Question: Talk about the condition:
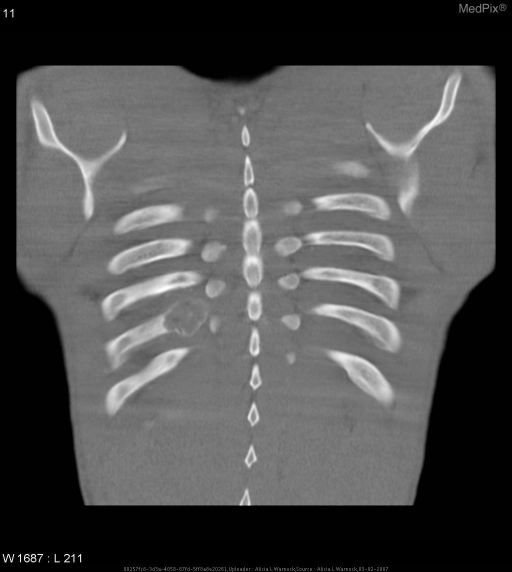
Answer: The disease is discussed as: The following list describes some familiar features tumors of the chondro-osseous origin, with mean age of presentation, most common anatomic location, likely radiographic findings, and histologic correlation given for each tumor.

chondroblastoma
•  20's
•  long bones, femur
•  lobulated mass, scalloped cortical margins, calcifications, cysts
•  chondroid matrix

chondromyxoid fibroma
•  20's & 30's
•  metaphysis of tibula/fibula
•  eccentric lytic lesion, decreased signal on T1
•  chondroid matrix with cytologic features of anaplastic processes

osteochondroma
•  teens & 20's
•  long bones, around knee
•  can be exophytic, but generally subperiosteal
•  osteoid and cartilage

giant cell
•  25-40
•  long bones
•  solitary, locally aggressive, highly expansile
•  giant cells

enchondroma
•  30's
•  long bones
•  oval, lytic, scalloped cortex
•  cartilage with layer of smooth, thin bone surrounding

chondrosarcoma
•  50's & 60's
•  femur, humerus, ribs, pelvis
•  luceny, calcifications, scalloped edges, and extension into soft tissues
•  cartilage with anaplasia

osteoblastoma, aggressive variant
•  20's
•  spine - vertebra and posterior elements
•  varies - lucent to sclerotic, can be expansile, adjacent bone thinning
•  osteoid, osteoblasts, spindle cells, cartilage (rare)

osteosarcoma
•  teens - 30's
•  long bones (knee)
•  vary - lytic, sclerotic, mixed
•  osteoblasts, chondroblasts, fibroblasts